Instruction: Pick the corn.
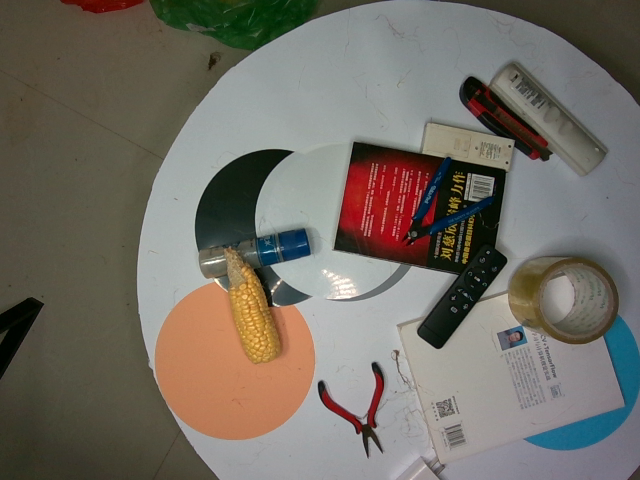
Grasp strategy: vertical